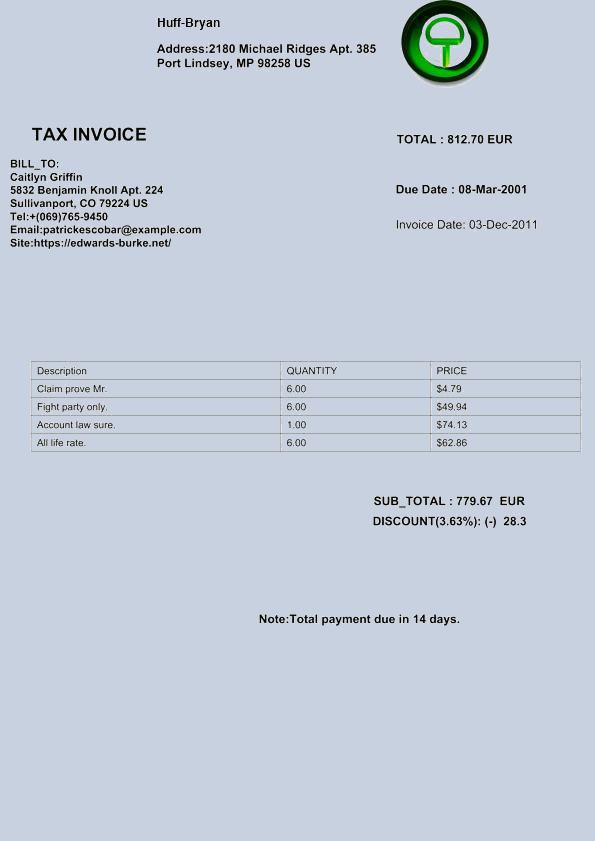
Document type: Invoice